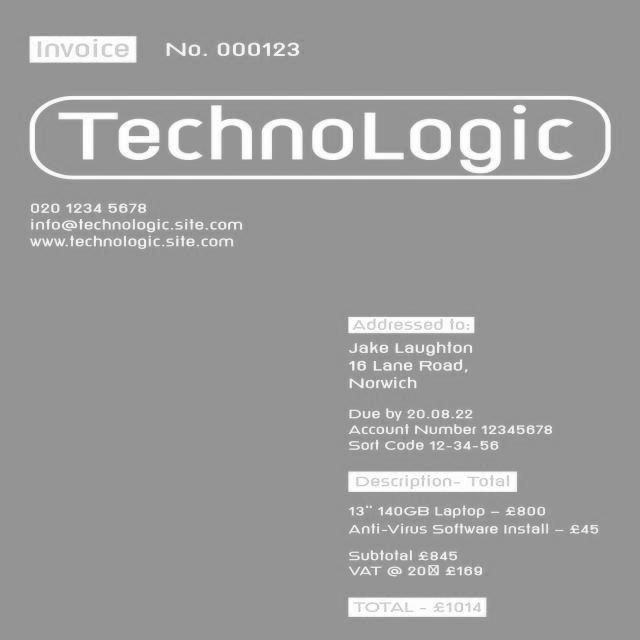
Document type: Invoice